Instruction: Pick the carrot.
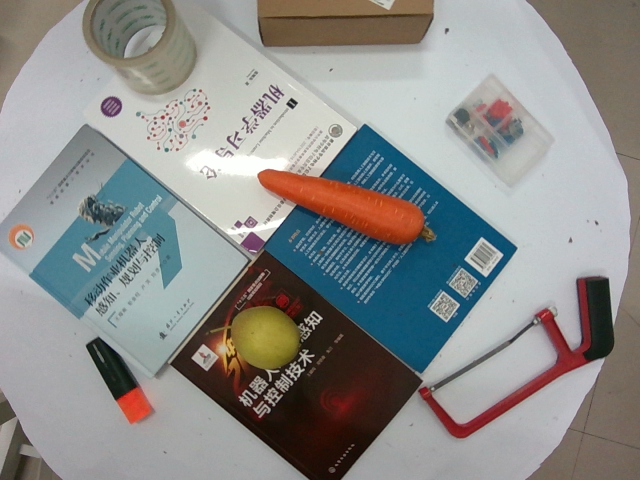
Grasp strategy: vertical